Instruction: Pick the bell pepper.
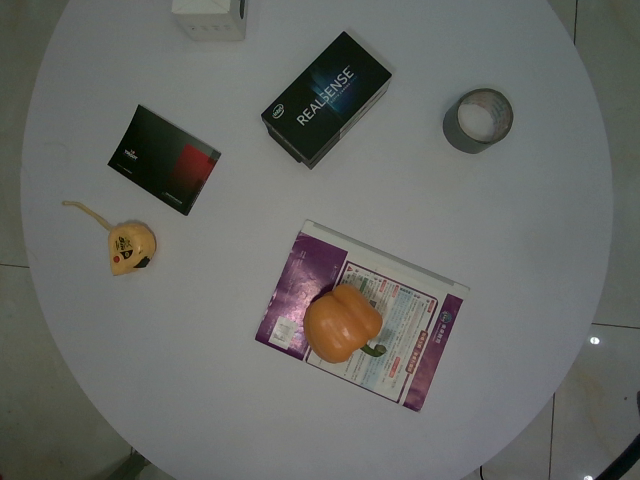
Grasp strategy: vertical